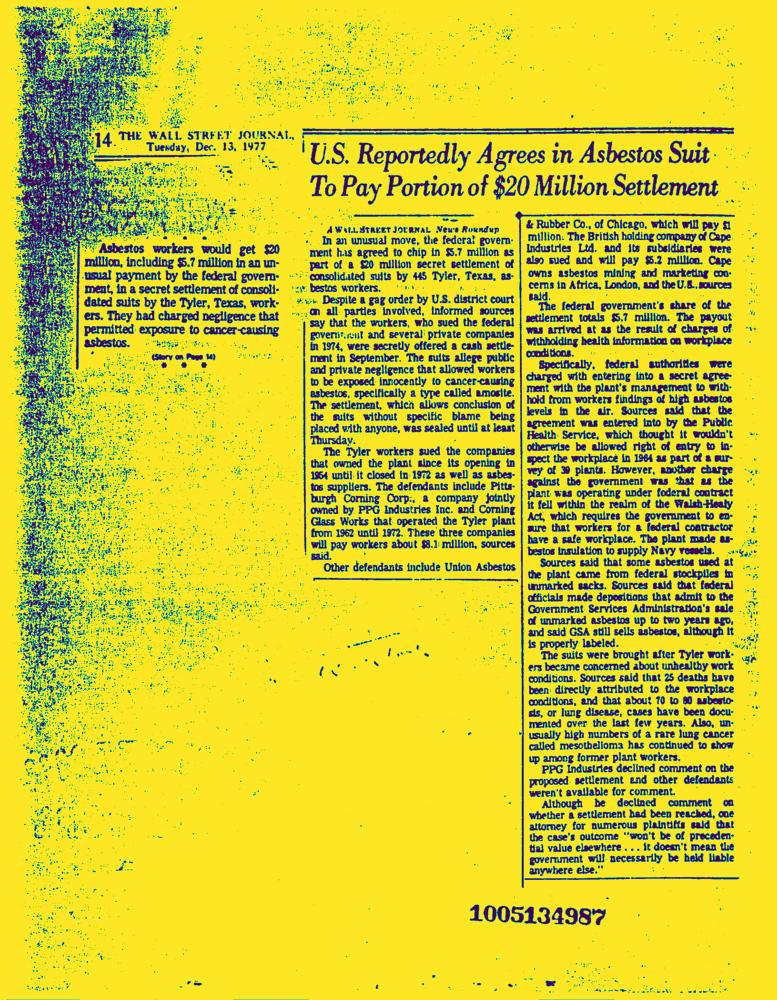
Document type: News-Article